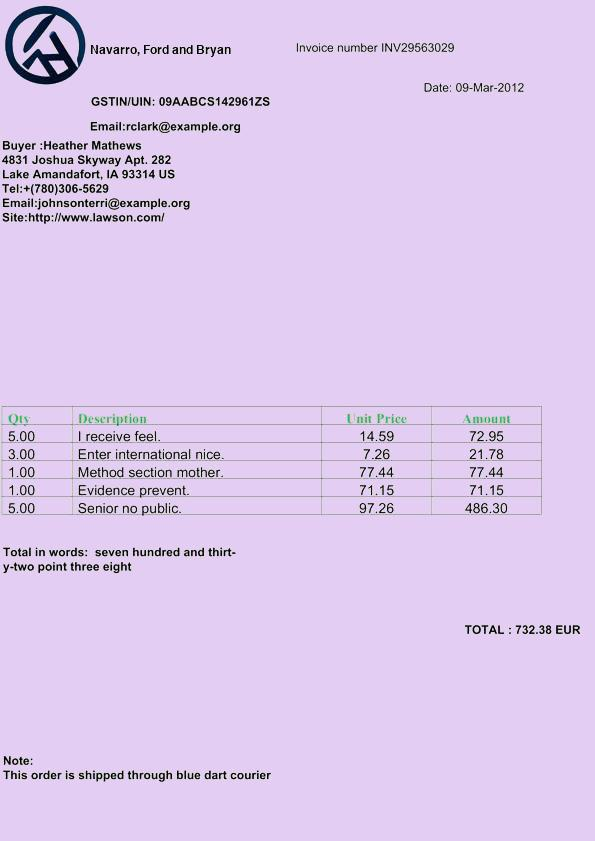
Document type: Invoice